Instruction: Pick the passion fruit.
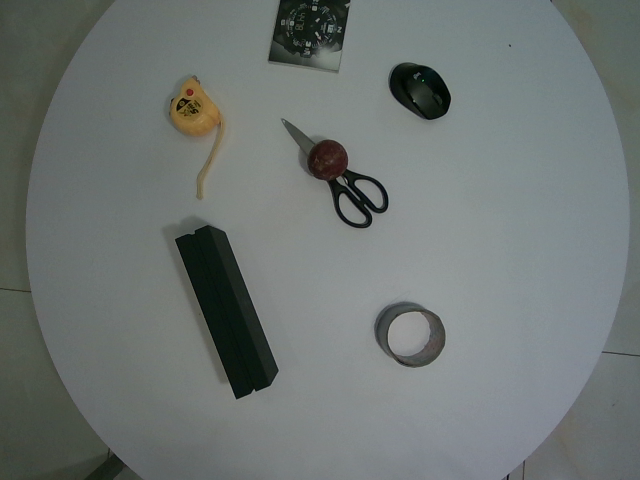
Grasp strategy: vertical